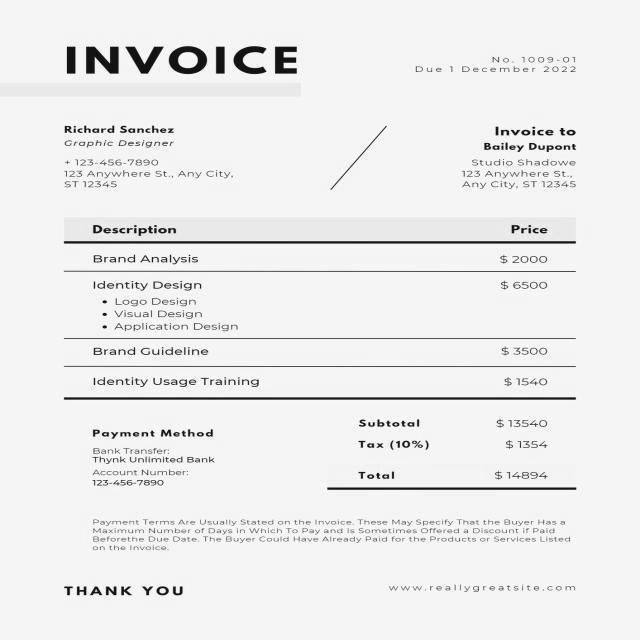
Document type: Invoice